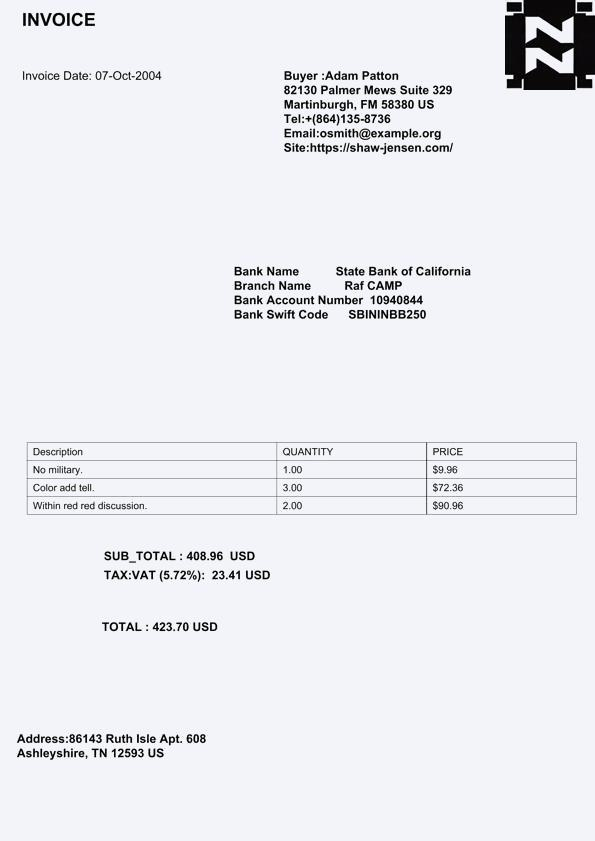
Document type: Invoice